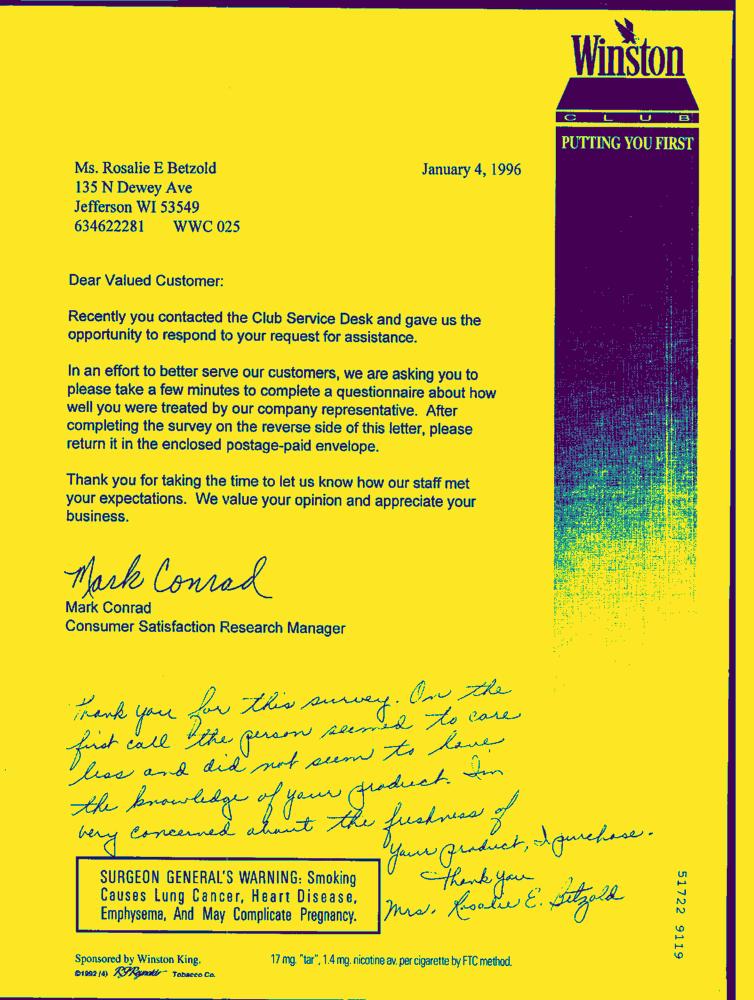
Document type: Hand-Written